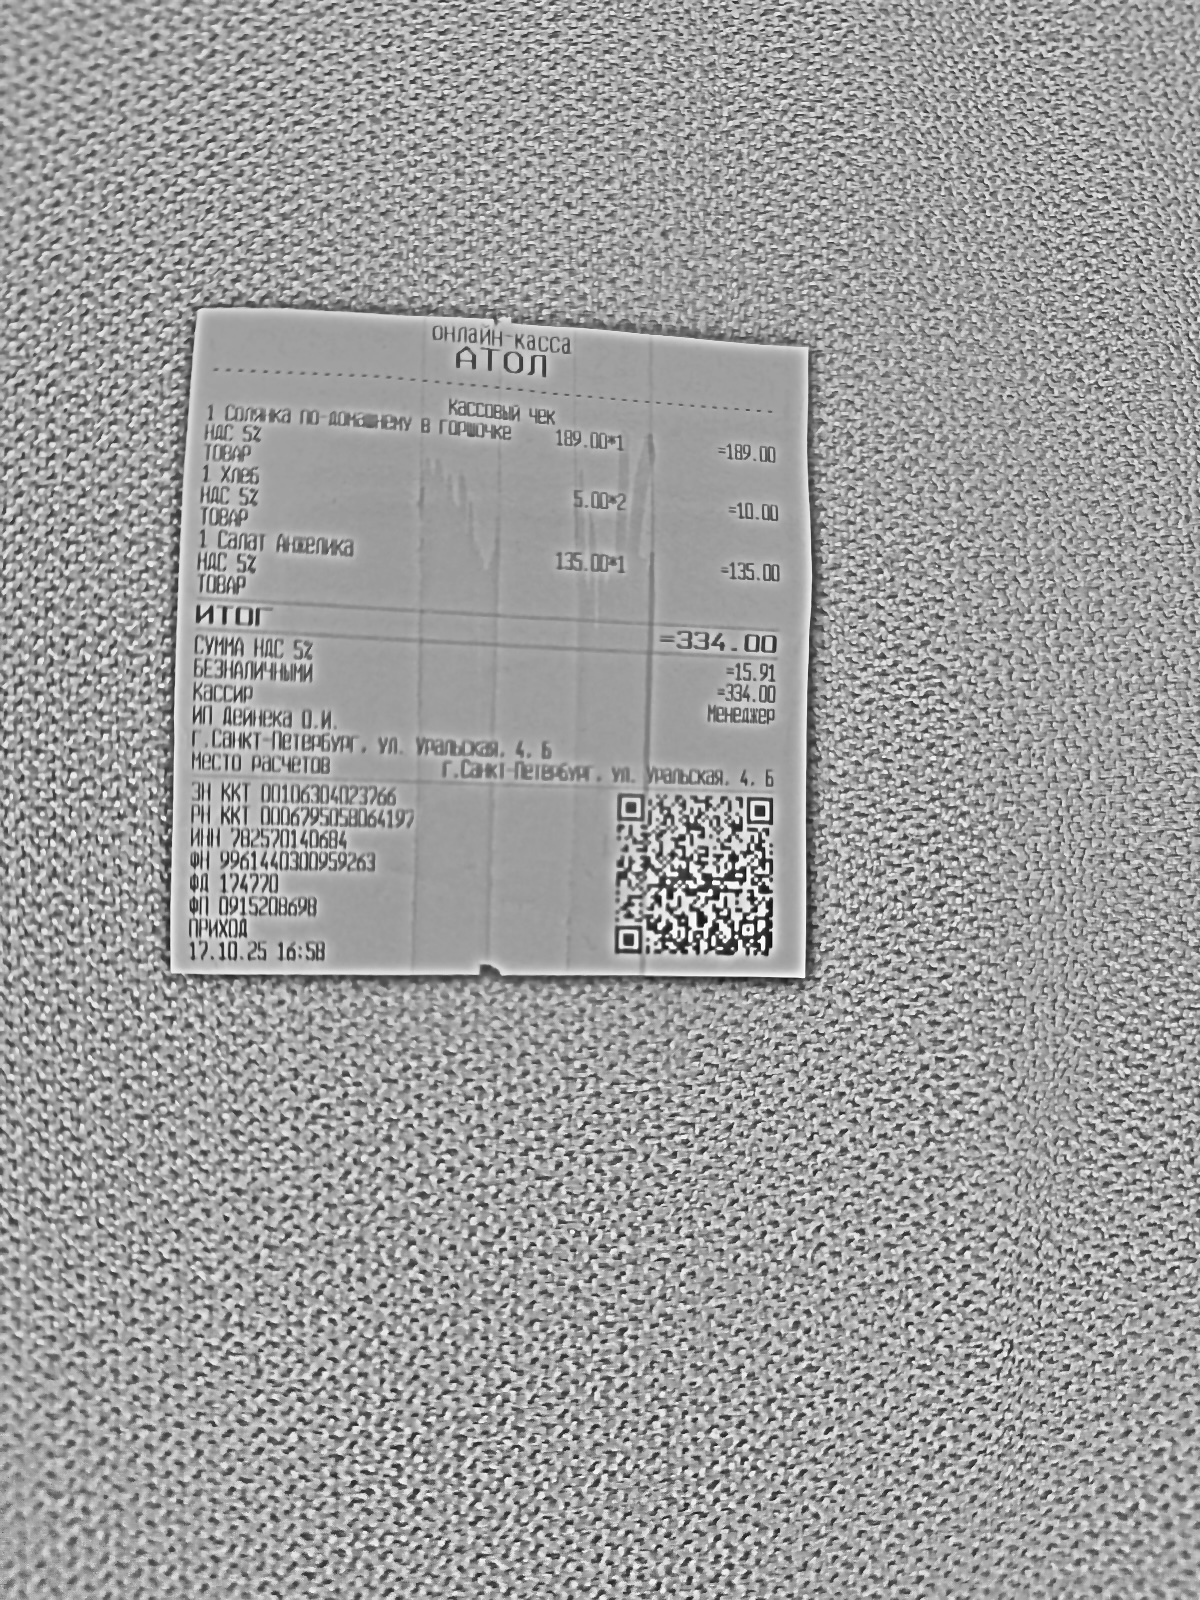
Продавец: ИП Дейнека О.И.
ИНН: 782570140684
Дата: 17.10.25
Товары: 1 Солянка по-домашнему в горшочке; 1 Хлеб; 1 Салат Анжелика
Количество: 1; 2; 1
Цена: 189.00; 5.00; 135.00
Сумма: 189.00; 10.00; 135.00
Итого: 334.00